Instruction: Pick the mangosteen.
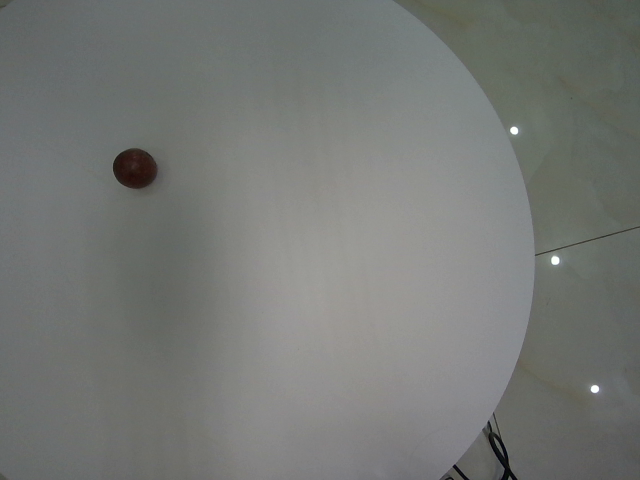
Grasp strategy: vertical